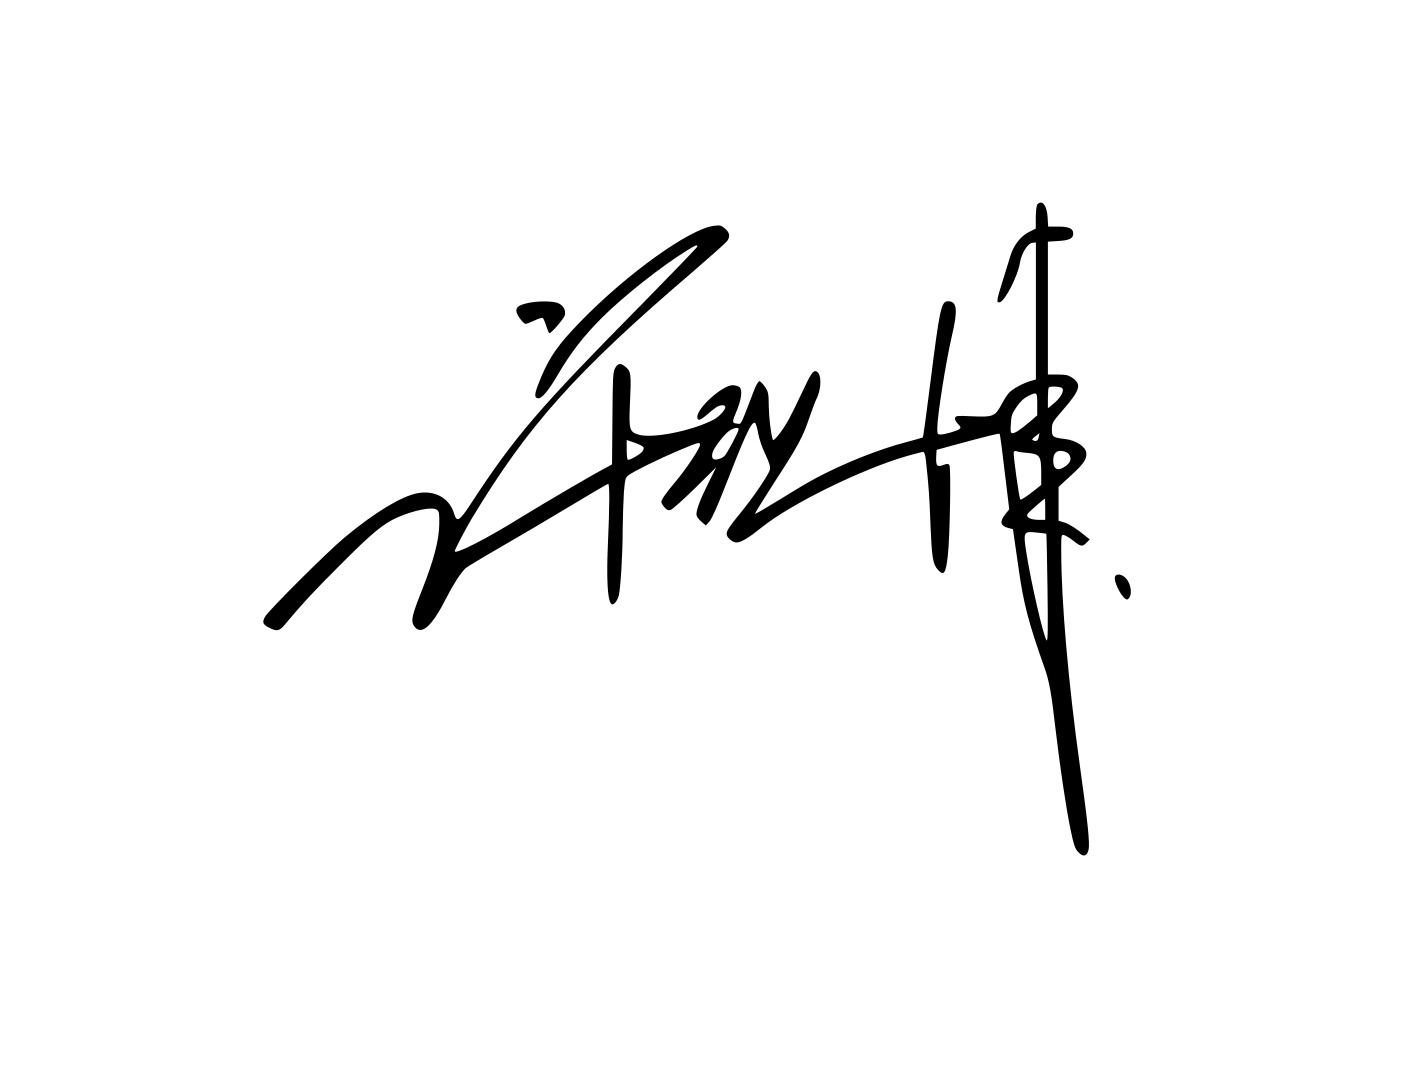
Signature of: stephen hui